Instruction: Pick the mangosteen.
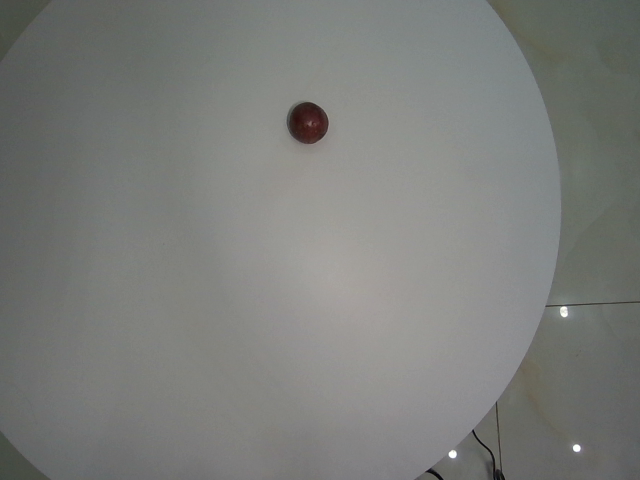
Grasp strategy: vertical